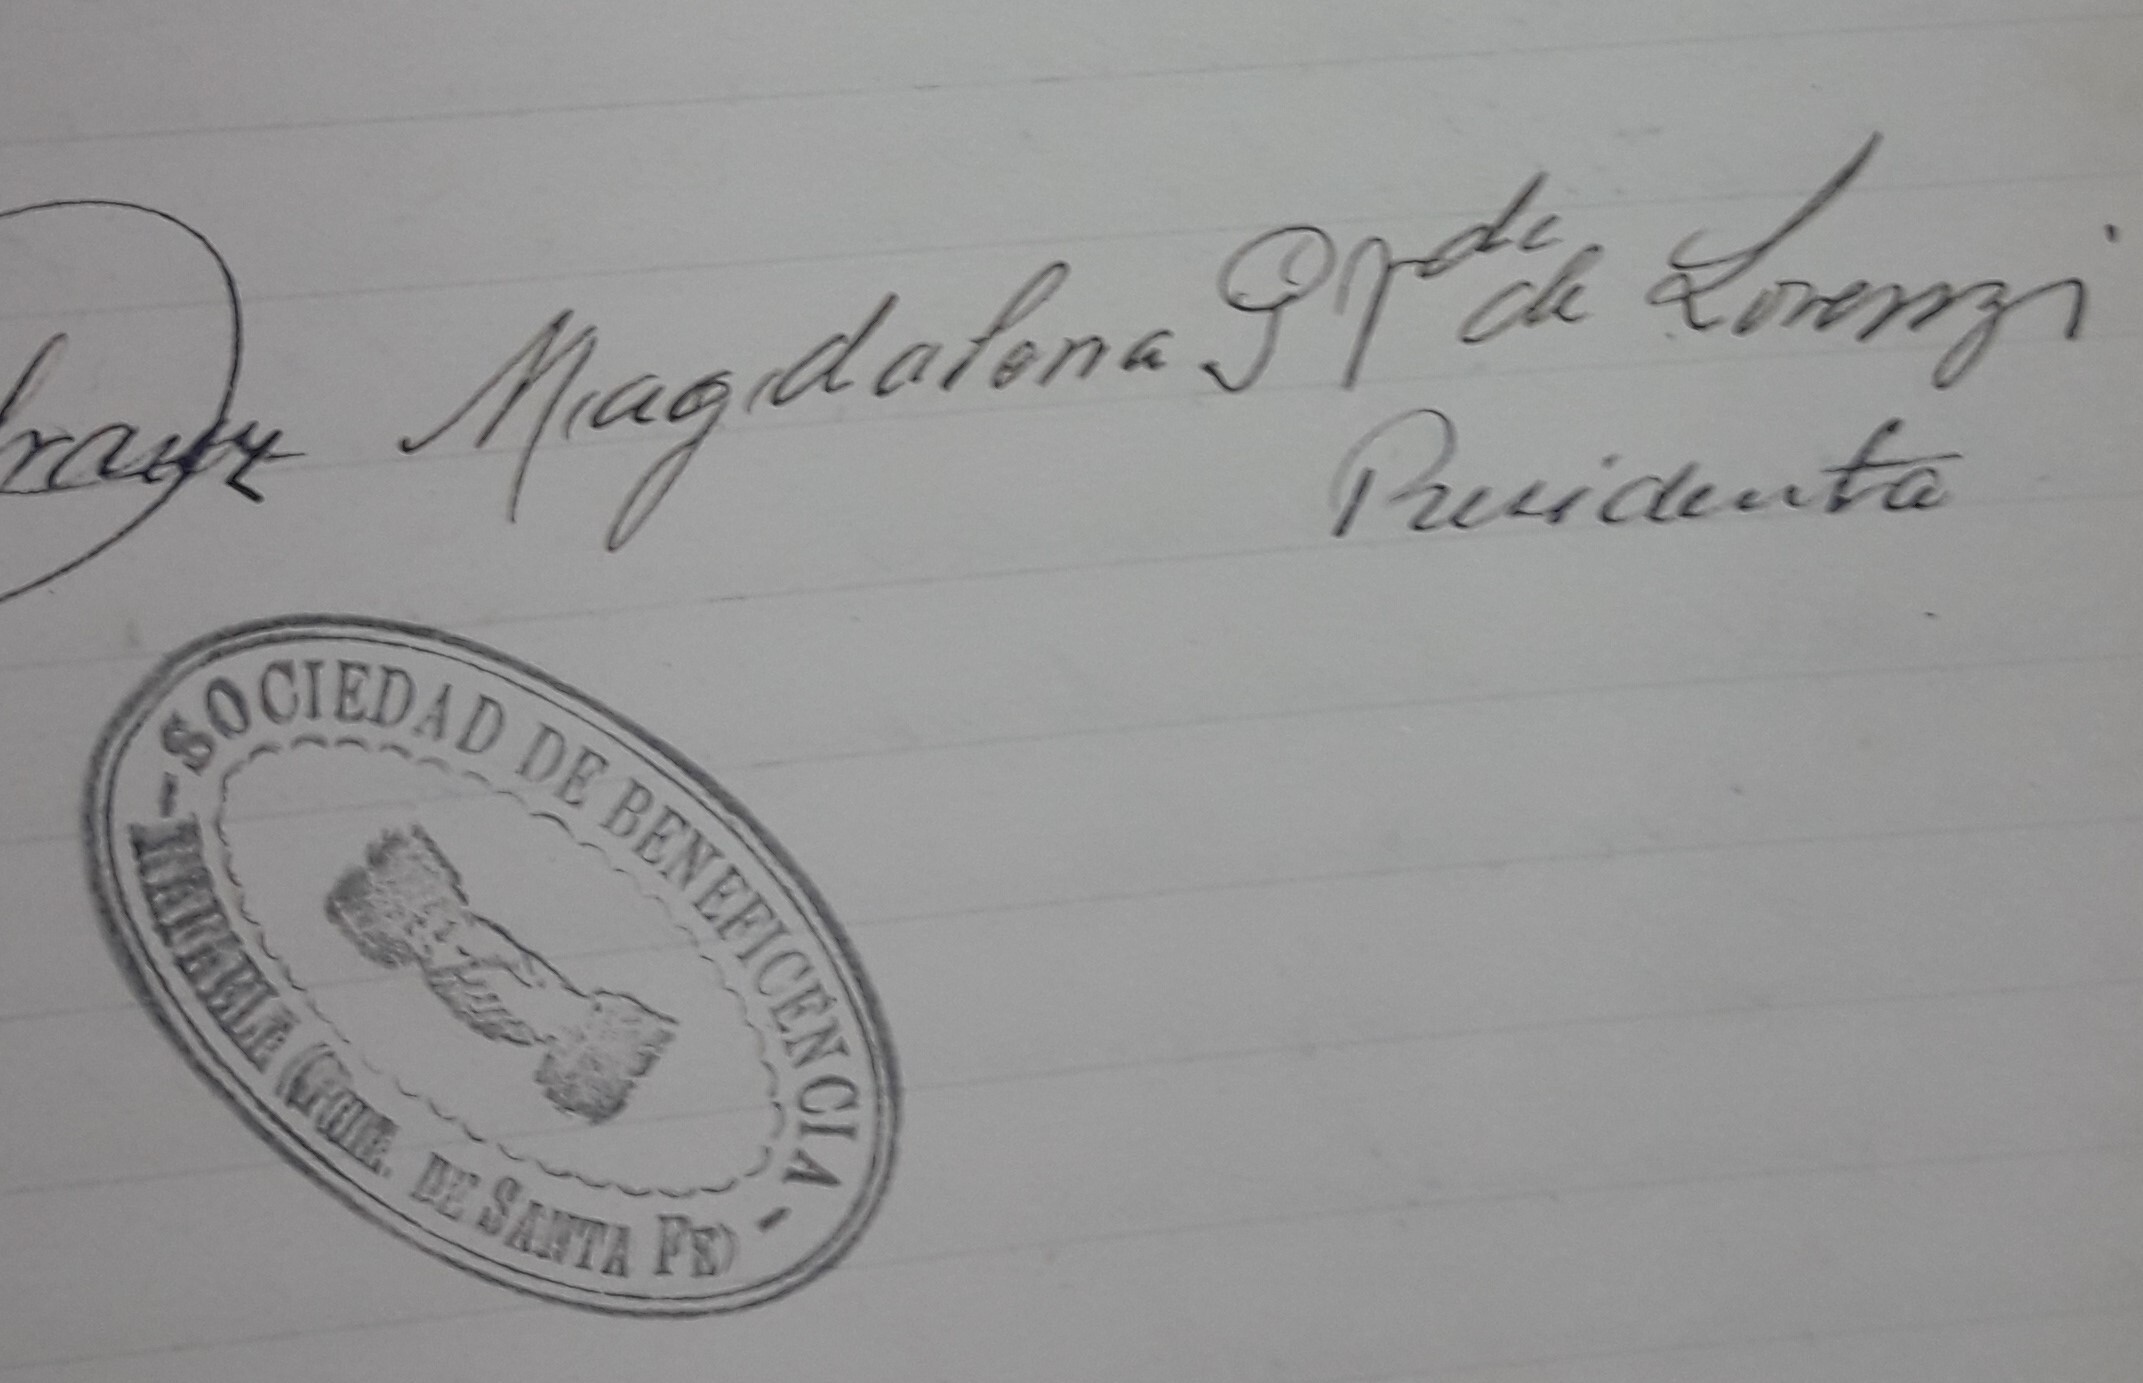
Signature of: magdalena grotter